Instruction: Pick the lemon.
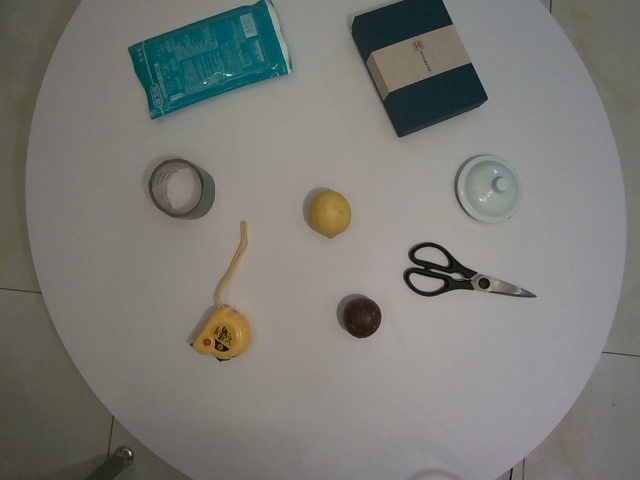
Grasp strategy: vertical